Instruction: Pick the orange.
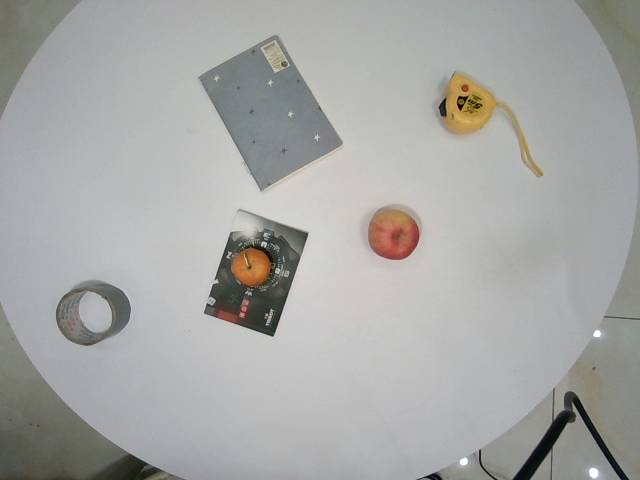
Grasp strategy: vertical